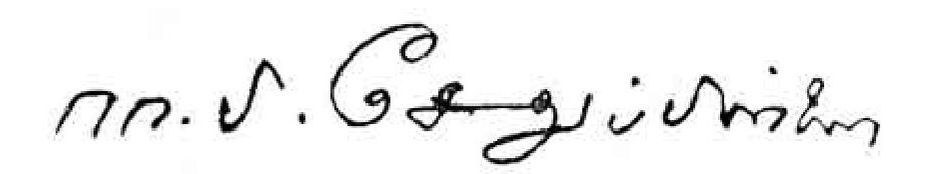
Signature of: r p sethu pillai